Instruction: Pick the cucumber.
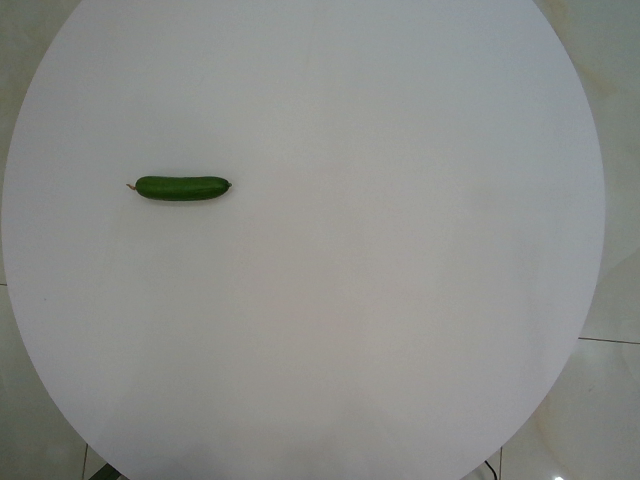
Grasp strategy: vertical